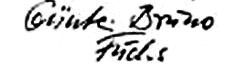
Signature of: günter bruno fuchs